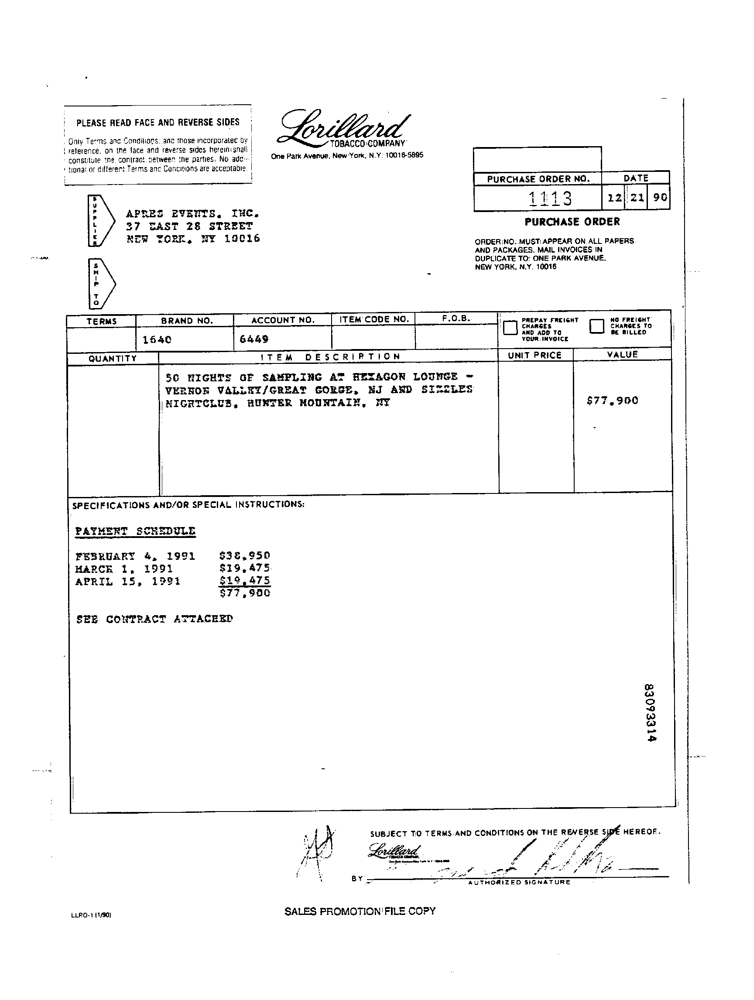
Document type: Invoice